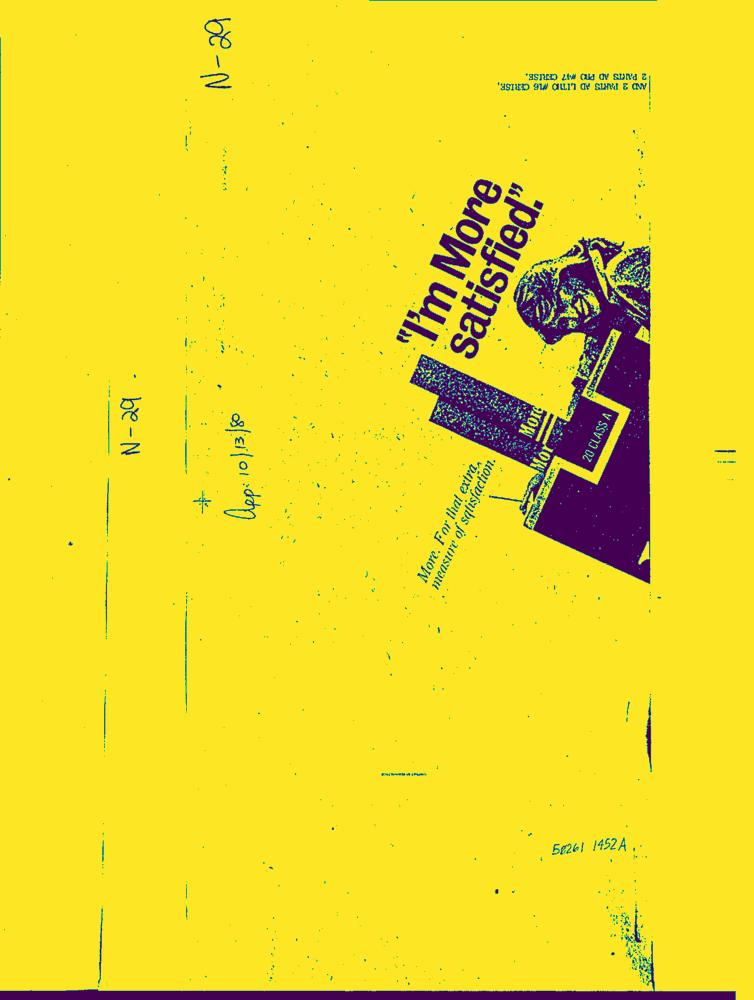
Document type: AD